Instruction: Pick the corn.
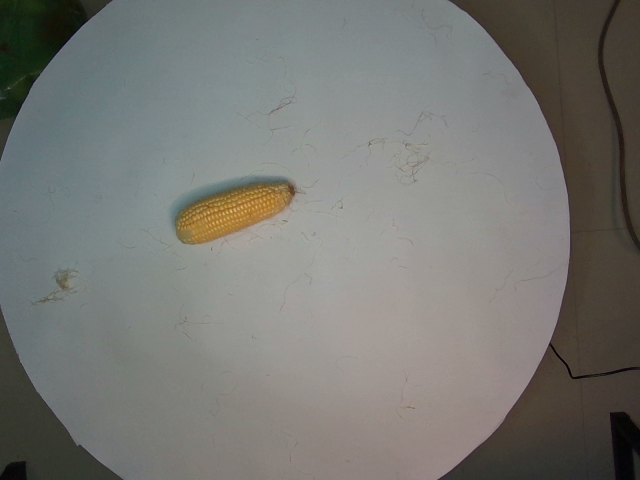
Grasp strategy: vertical